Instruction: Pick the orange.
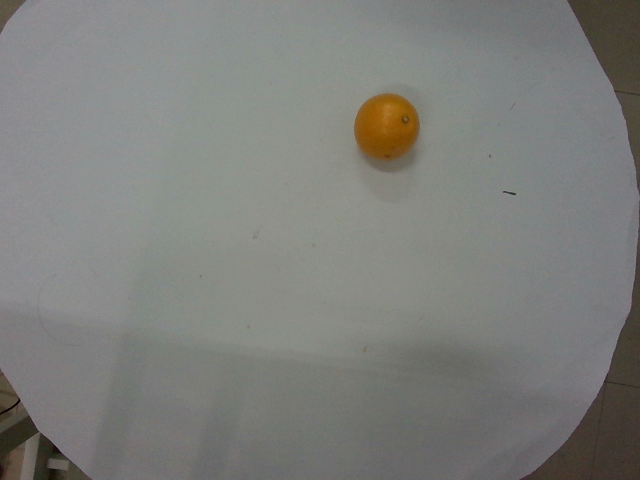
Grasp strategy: vertical